Question: What jurisdiction, city, or county is the document associated with?
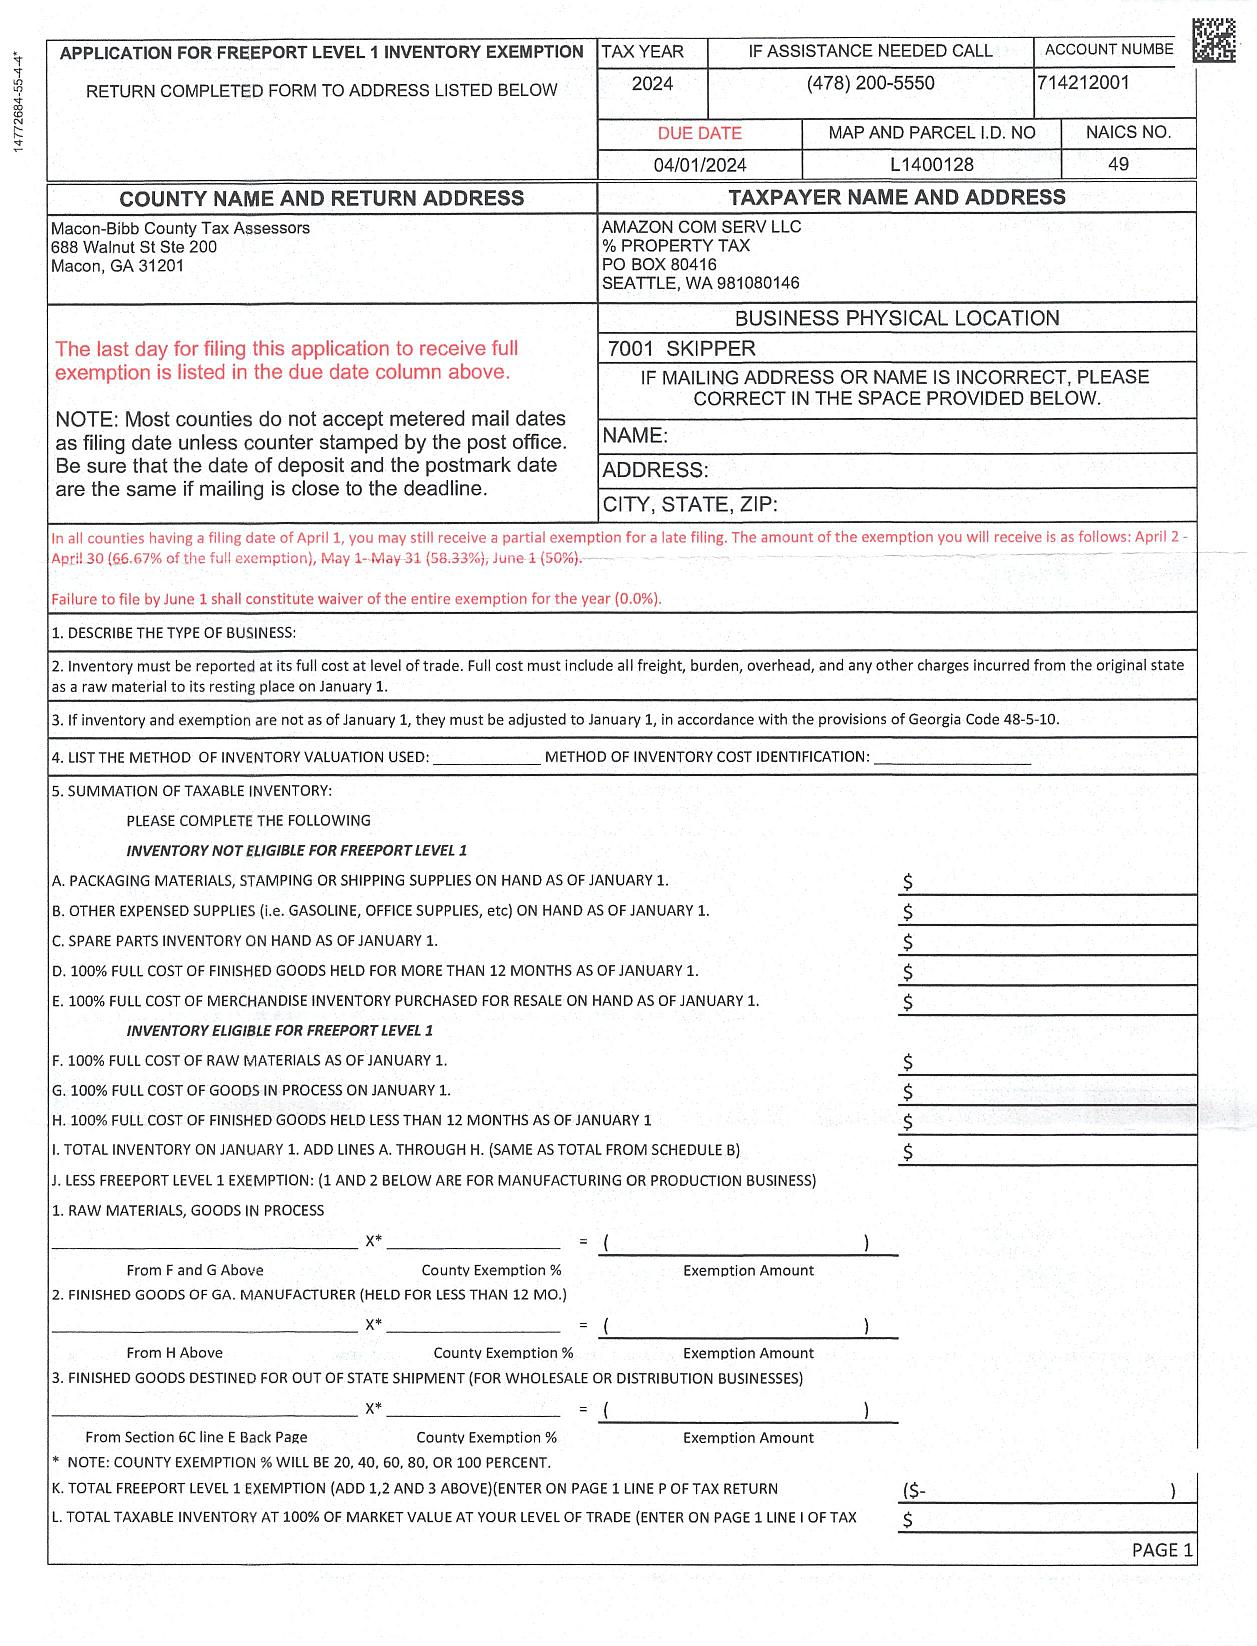
Answer: "Macon-Bibb County"